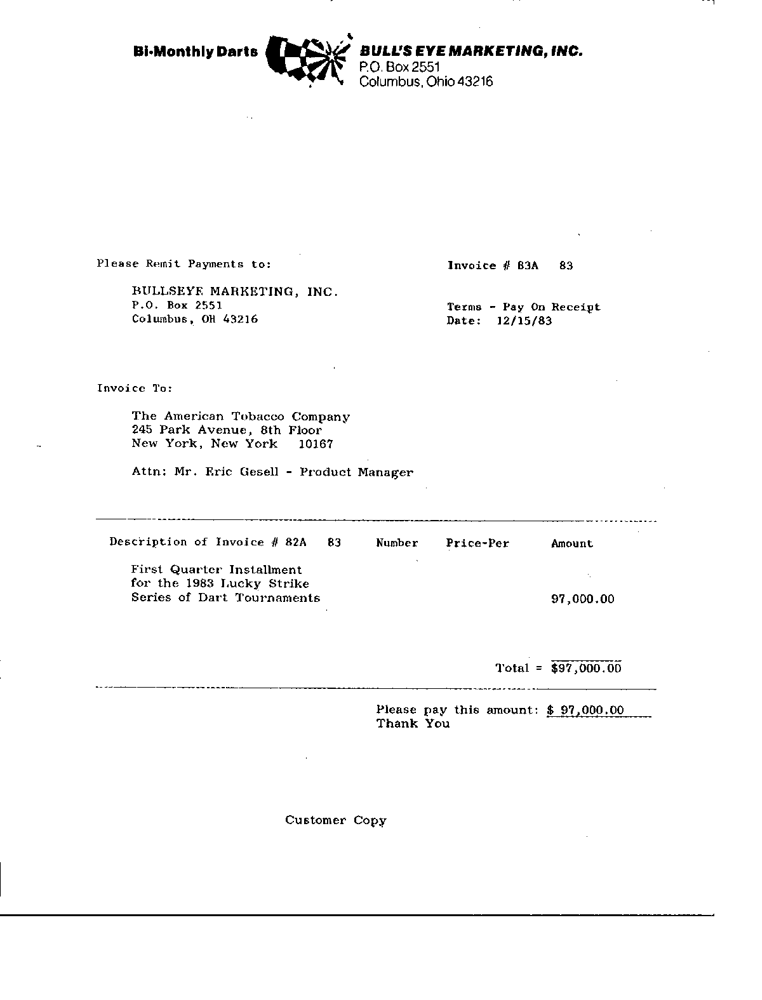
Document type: Invoice